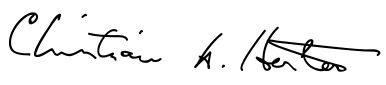
Signature of: christian herter